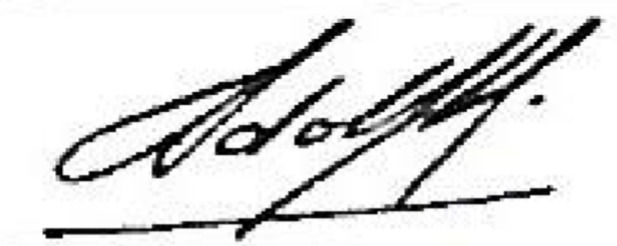
Signature of: adolfo diz